Question: What jurisdiction, city, or county is the document associated with?
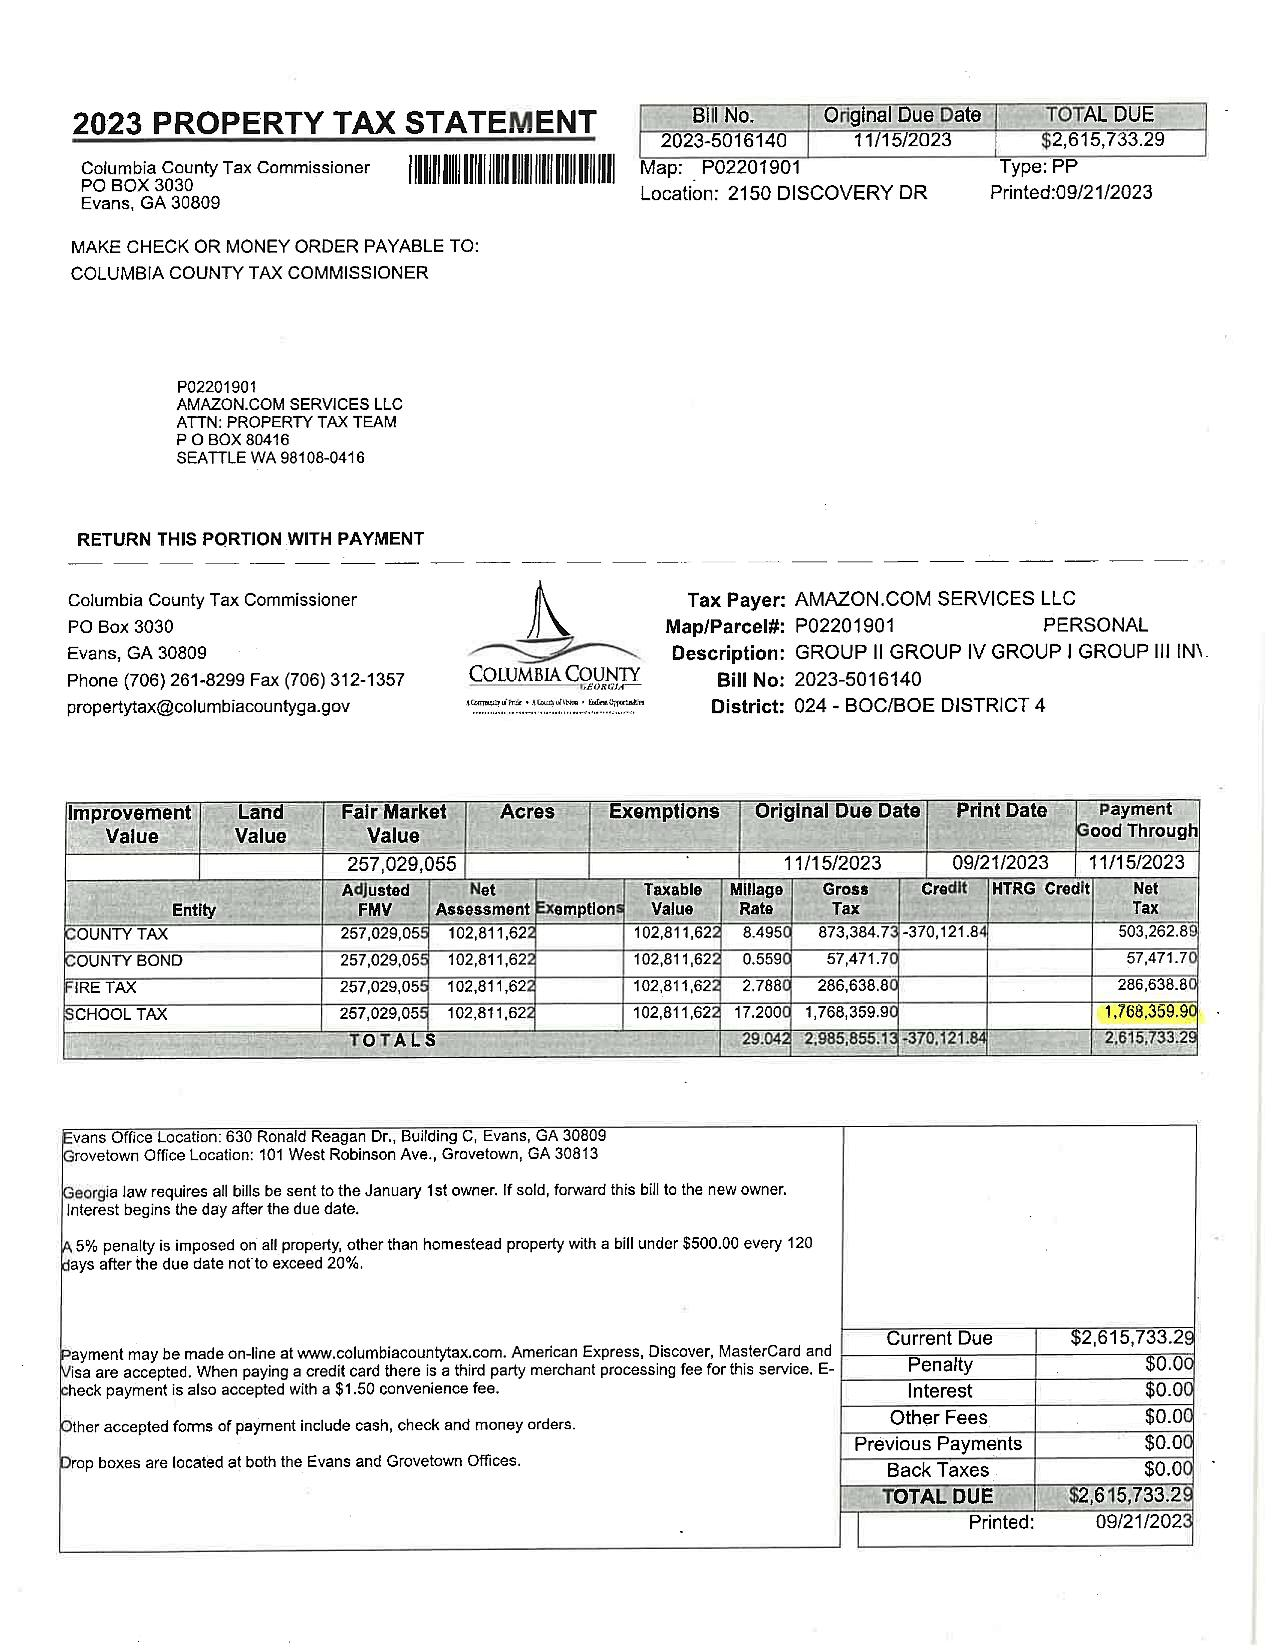
Answer: "Columbia County"